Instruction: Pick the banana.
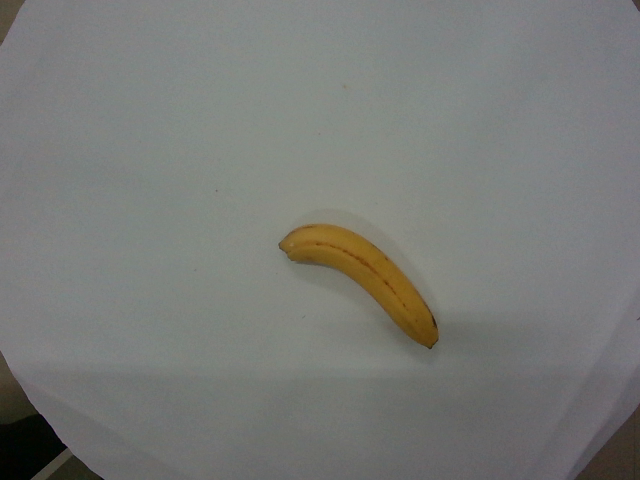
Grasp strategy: vertical